Question: What could the diagnosis suggest?
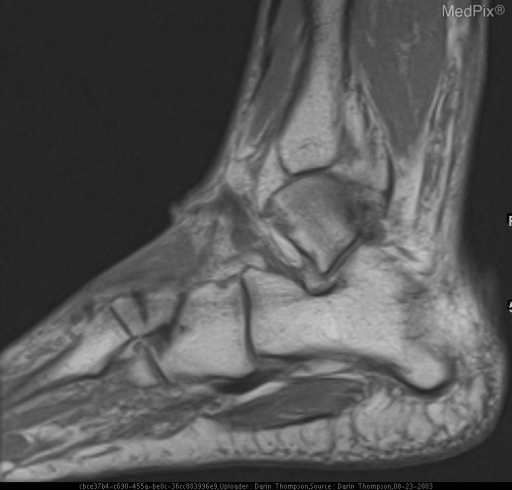
Answer: The possible diagnosis includes -stress fracture
-insufficiency fracture.